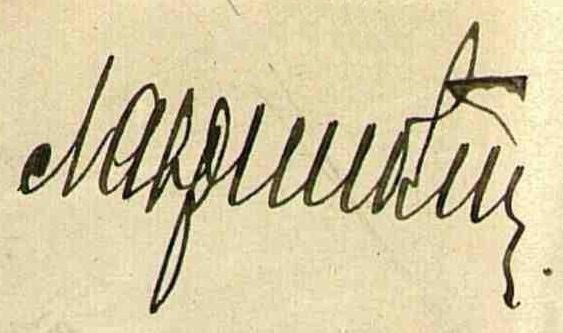
Signature of: nikolai lavrinovski